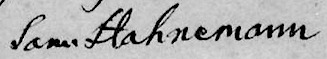
Signature of: samuel hahnemann